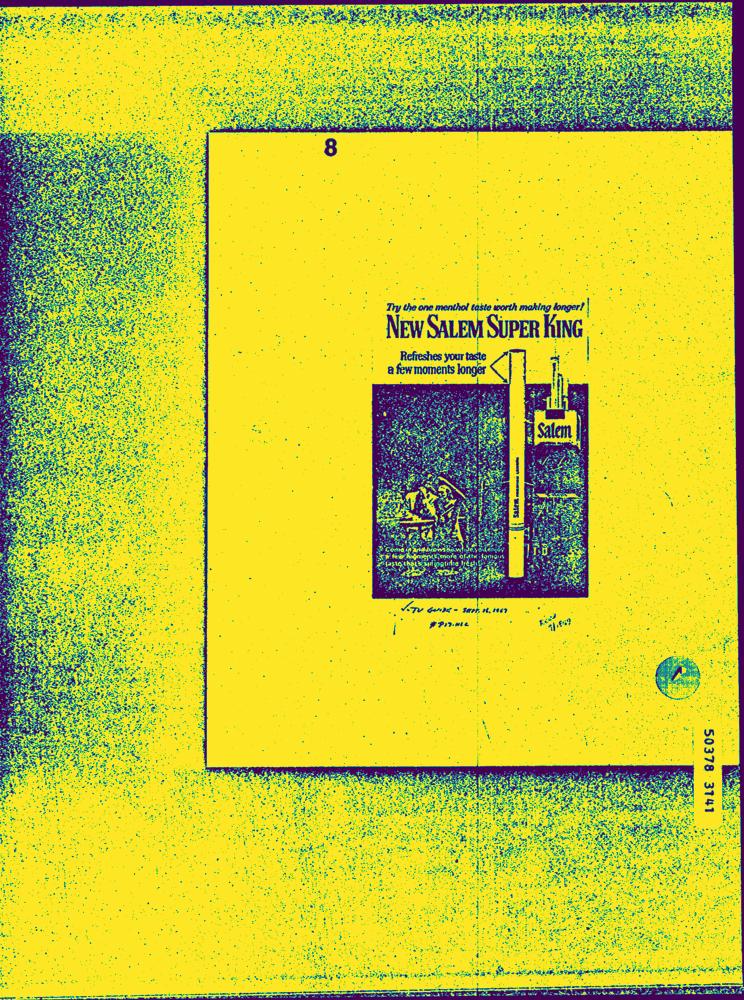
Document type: AD